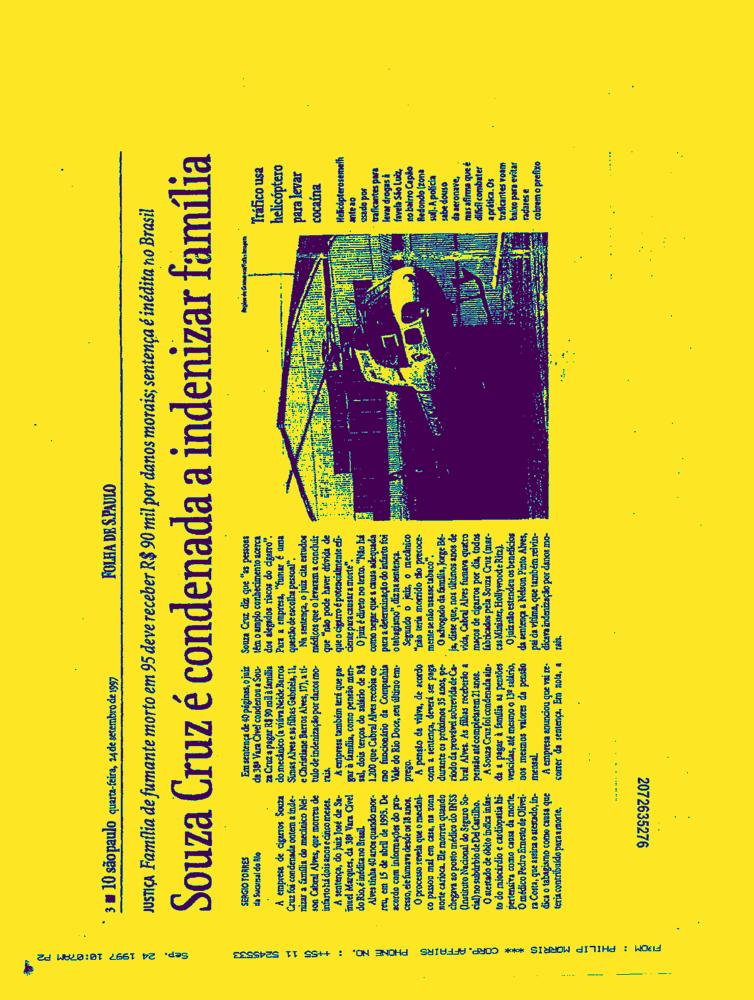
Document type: News-Article